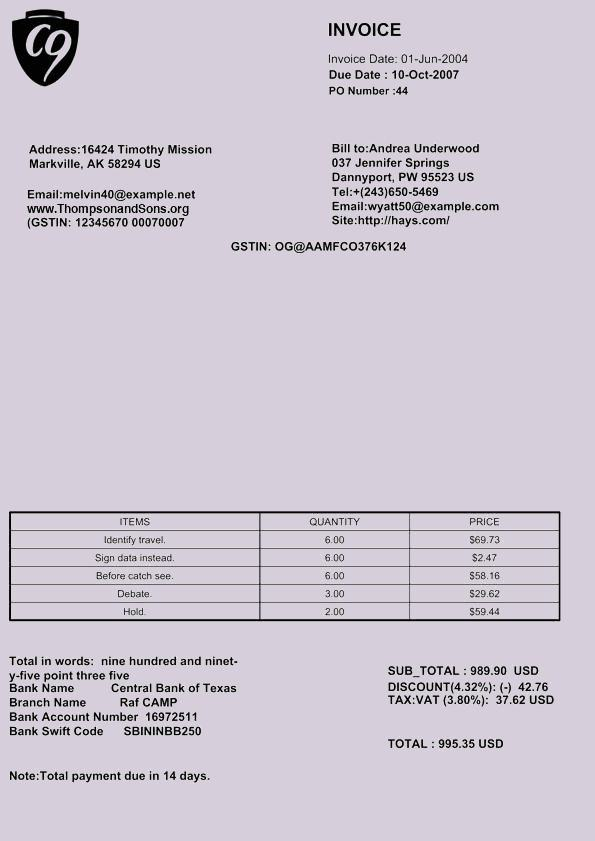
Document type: Invoice